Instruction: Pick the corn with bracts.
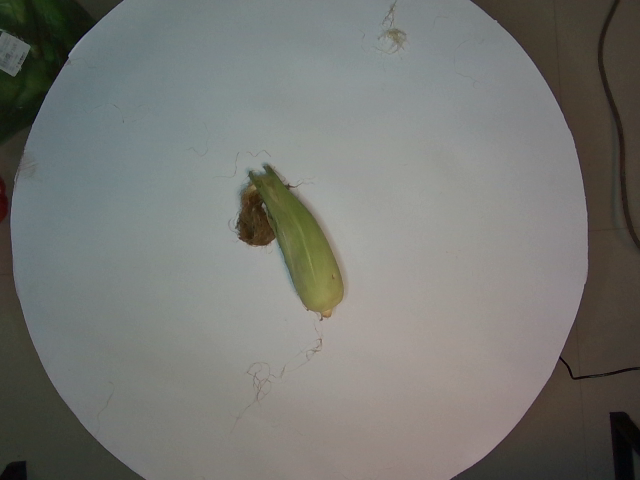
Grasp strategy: vertical